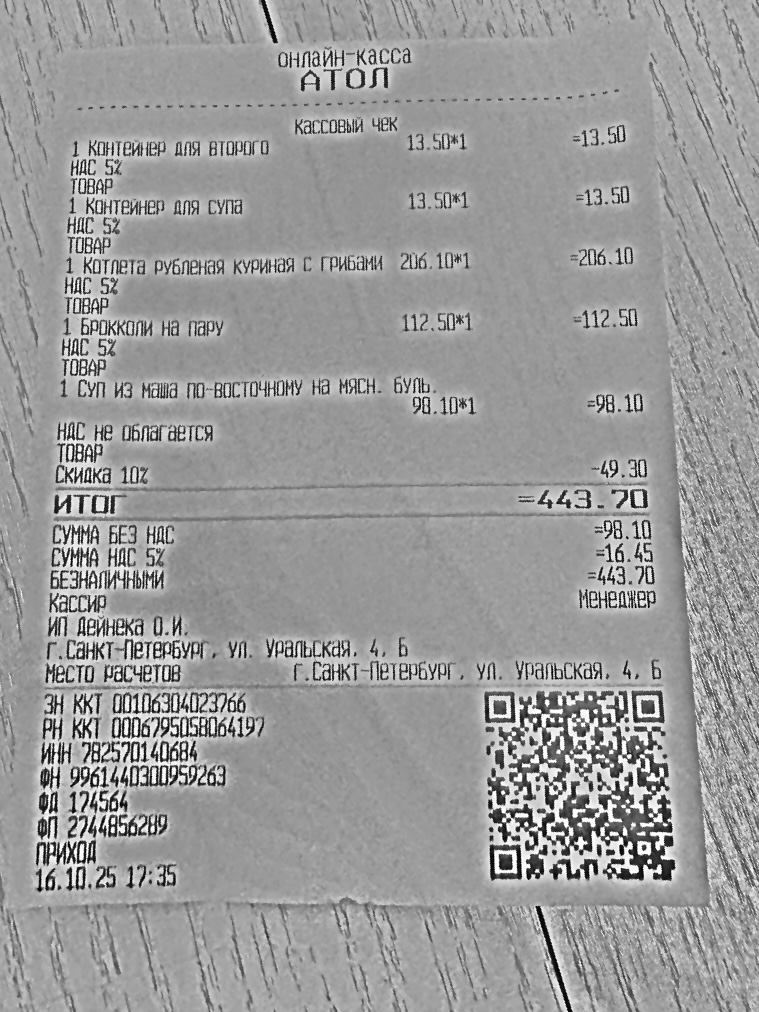
Продавец: ИП Дейнека О.И.
ИНН: 782570140684
Дата: 16.10.25
Товары: 1 Контейнер для второго; 1 Контейнер для супа; 1 Котлета рубленая куриная с грибами; 1 Брокколи на пару; 1 Суп из маша по-восточному на мясн. буль.; Скидка 10%
Количество: 1; 1; 1; 1; 1; не указано
Цена: 13.50; 13.50; 206.10; 112.50; 98.10; не указано
Сумма: 13.50; 13.50; 206.10; 112.50; 98.10; -49.30
Итого: 443.70